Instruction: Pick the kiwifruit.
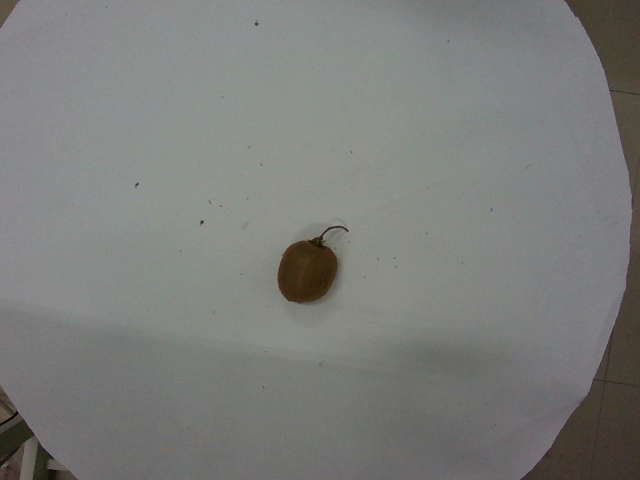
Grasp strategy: vertical